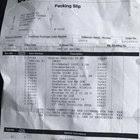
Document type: Invoice